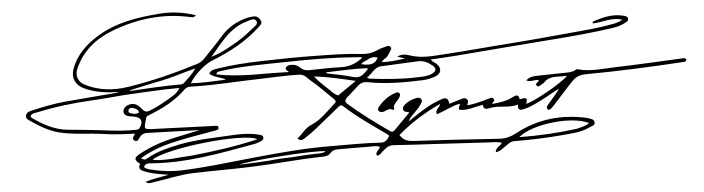
Signature of: louis rogniat